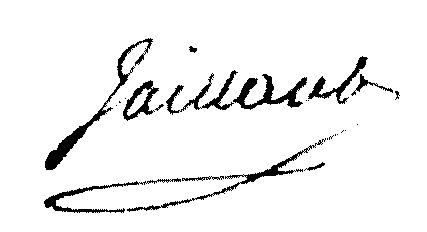
Signature of: jean jérôme jaillant